Question: Talk about the condition:
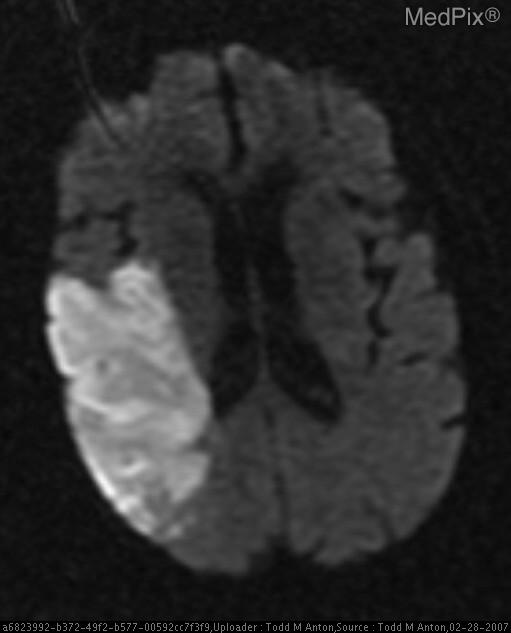
Answer: The disease is discussed as: The upper central portion of the cerebral hemisphere, posterior to the central sulcus, and anterior to the parietooccipital notch
(medial hemisphere).

For image, see:  http://rad.usuhs.mil/rad/radbrowser2/head/MRI/hn030.html

Damage to the non-dominant (usually right) parietal lobe may produce Gerstmann Syndrome:
•  agraphia or dysgraphia (a writing disability)
•  acalculia or dyscalculia (can't calculate)
•  inability to distinguish right from left
•  finger agnosia (inability to identify fingers

http://www.ninds.nih.gov/disorders/gerstmanns/gerstmanns.htm